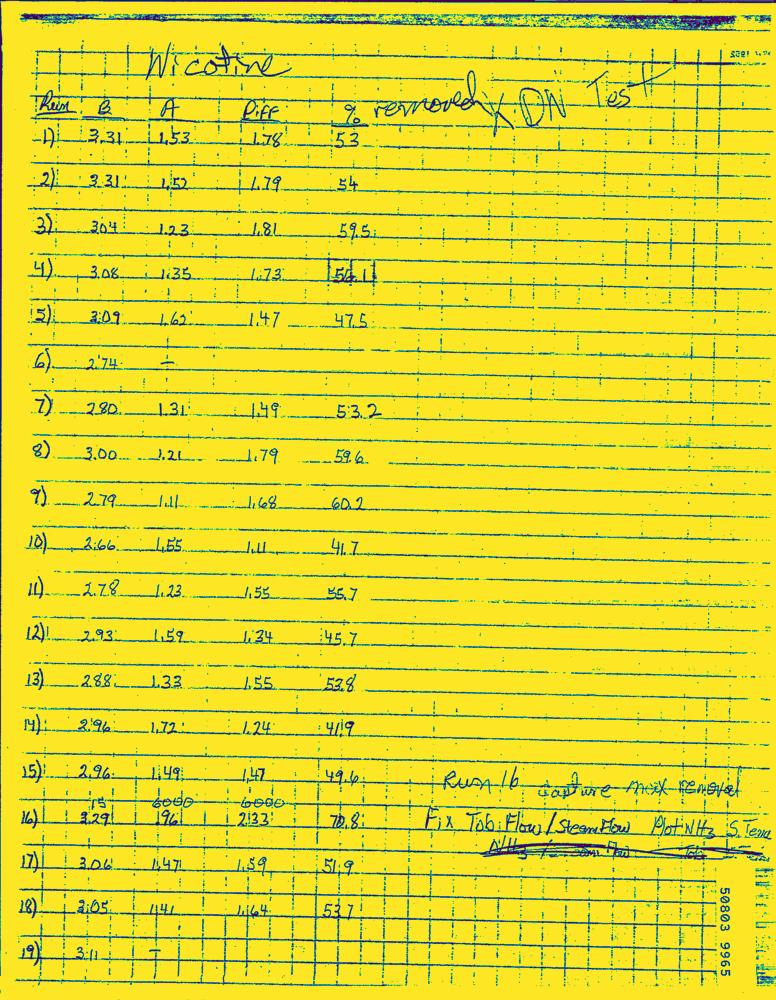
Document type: Hand-Written